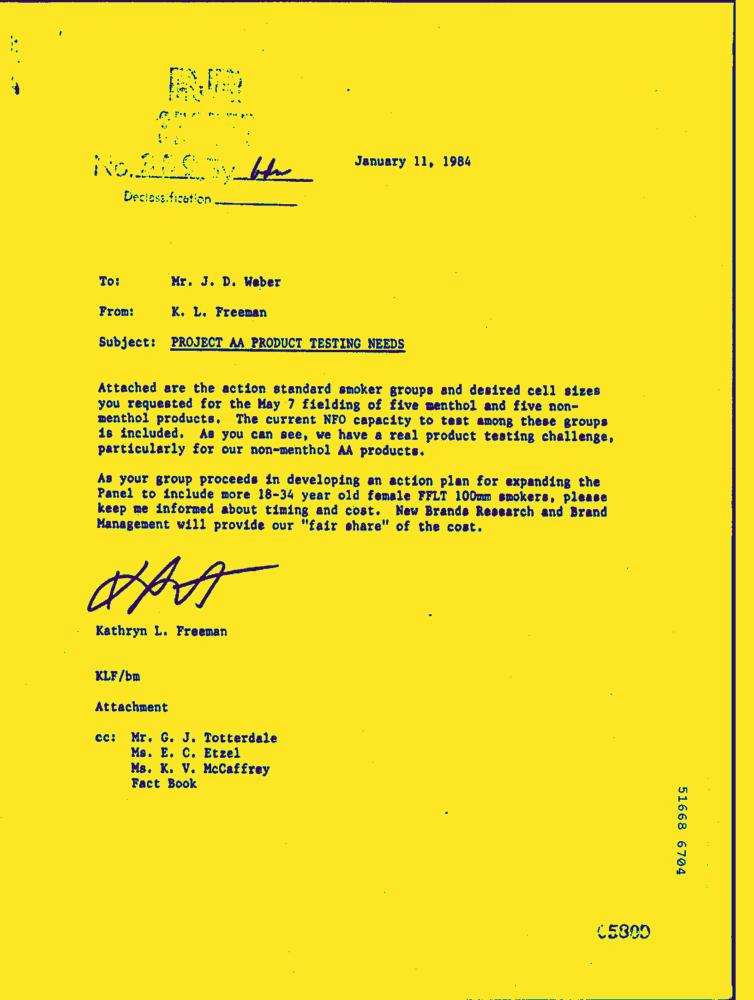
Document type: Letter-Doc